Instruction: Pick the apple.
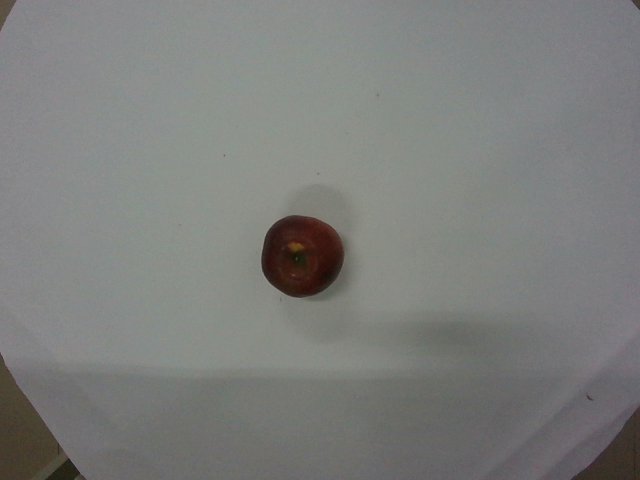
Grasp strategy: vertical